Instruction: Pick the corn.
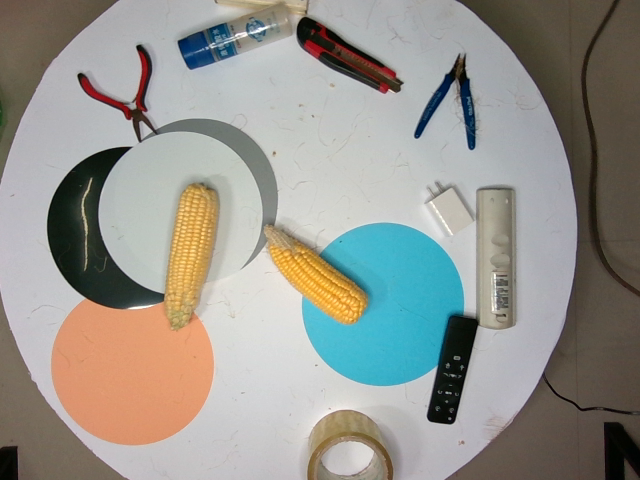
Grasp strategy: vertical